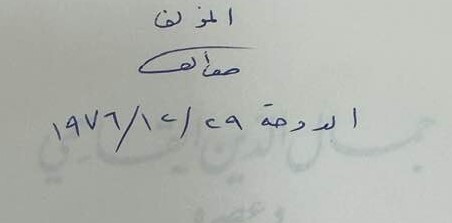
Signature of: ẓāfir qāsimī